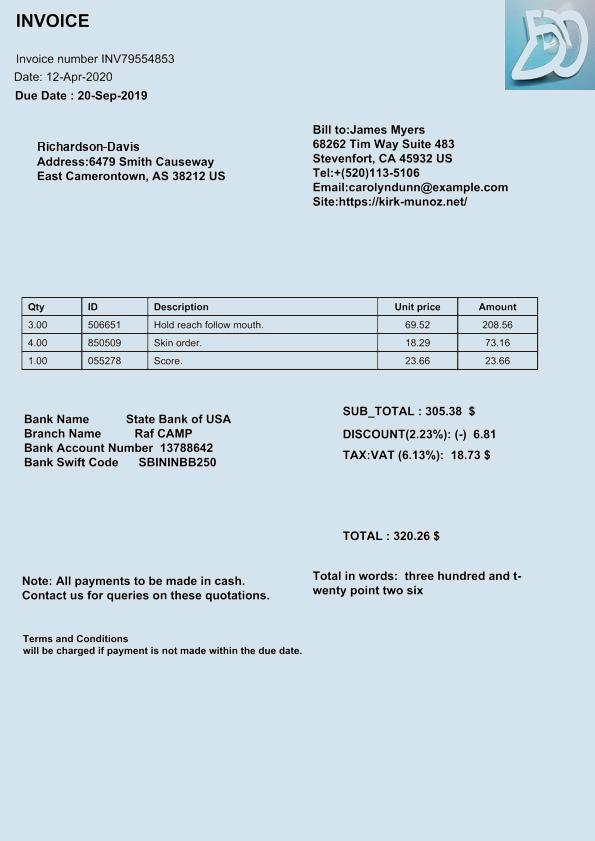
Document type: Invoice